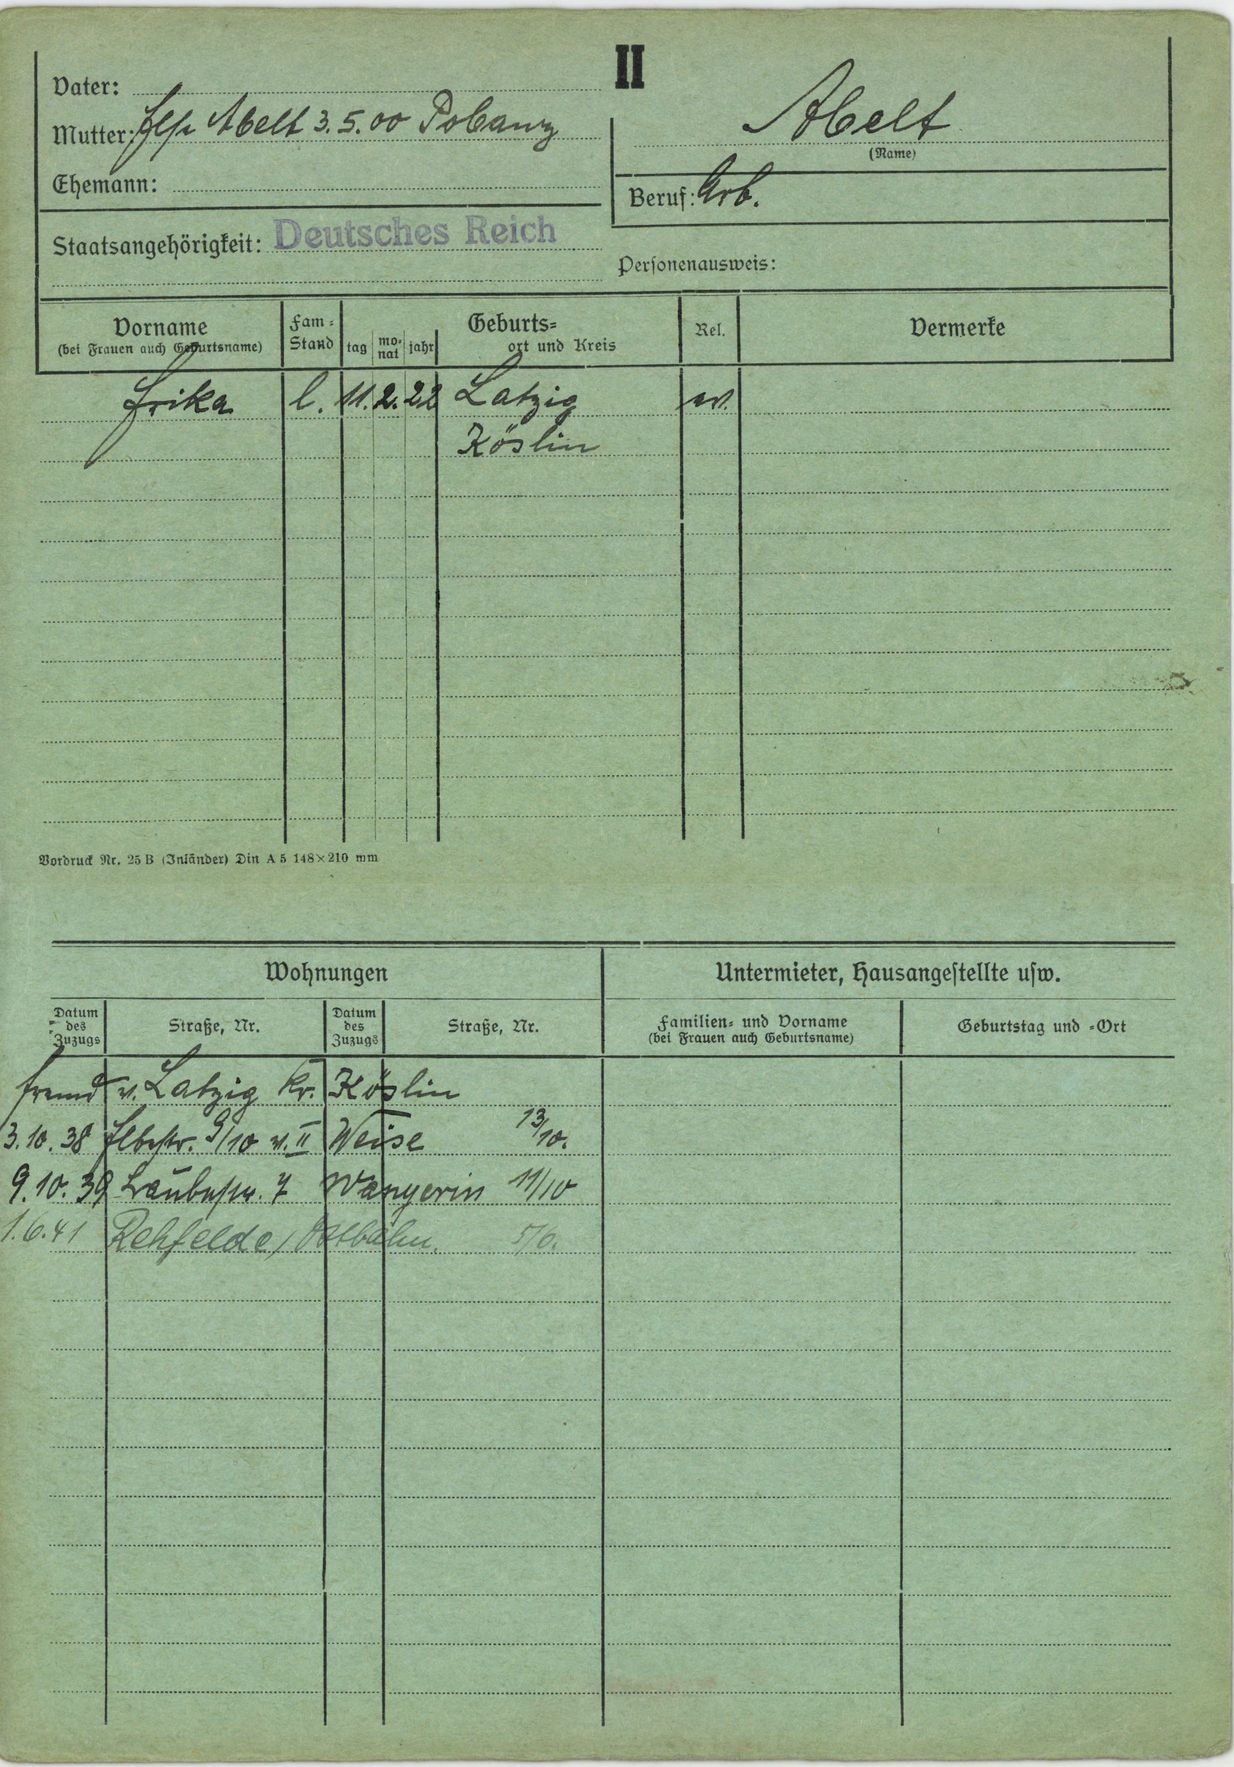
Abelt